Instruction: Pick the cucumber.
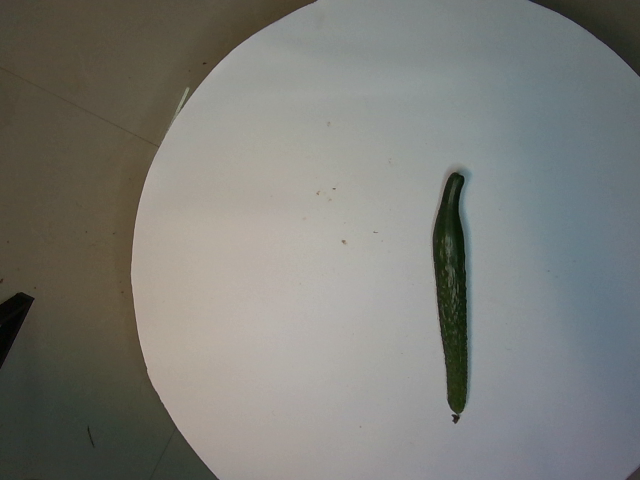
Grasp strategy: vertical